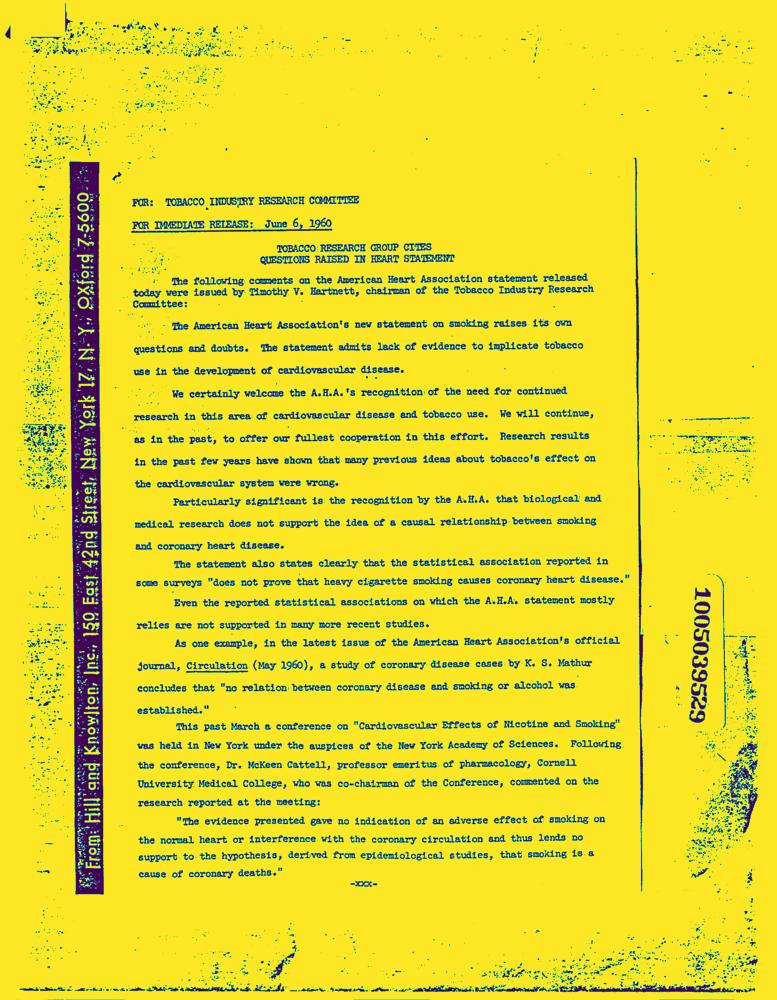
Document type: News-Article